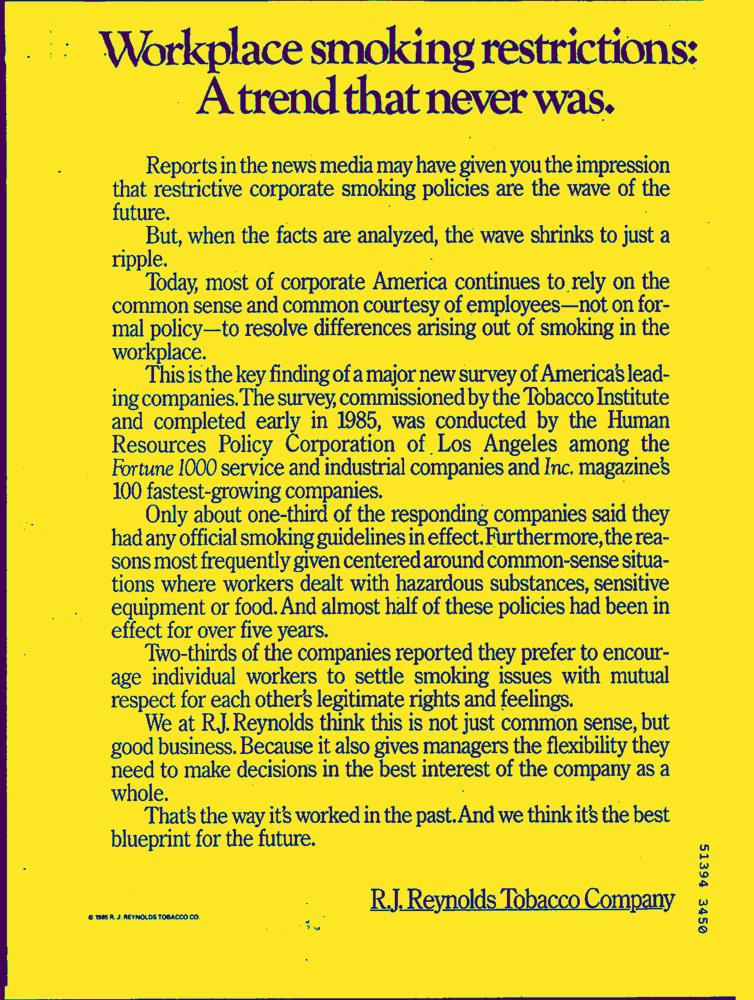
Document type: AD